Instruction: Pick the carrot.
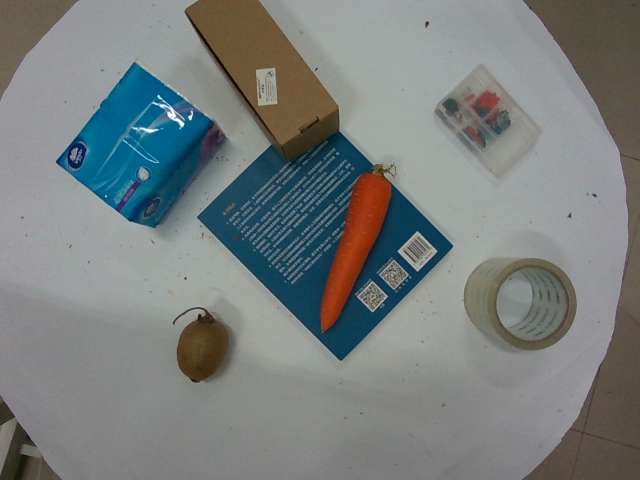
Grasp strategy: vertical